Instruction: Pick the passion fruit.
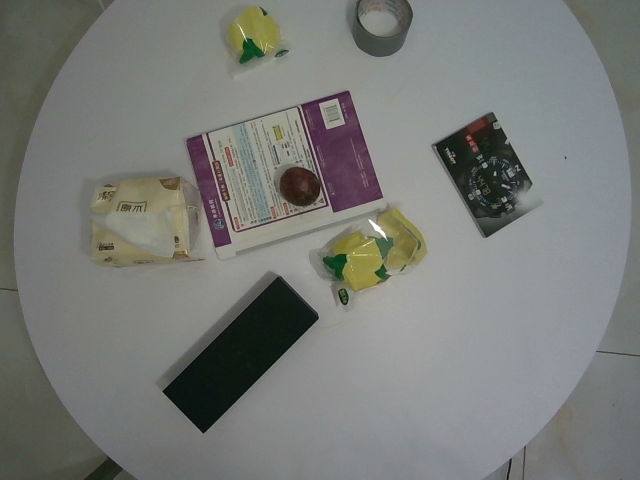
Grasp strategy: vertical